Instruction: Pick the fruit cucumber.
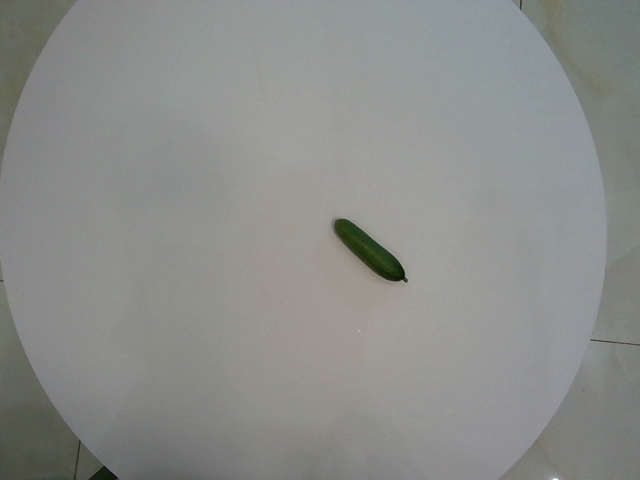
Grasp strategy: vertical